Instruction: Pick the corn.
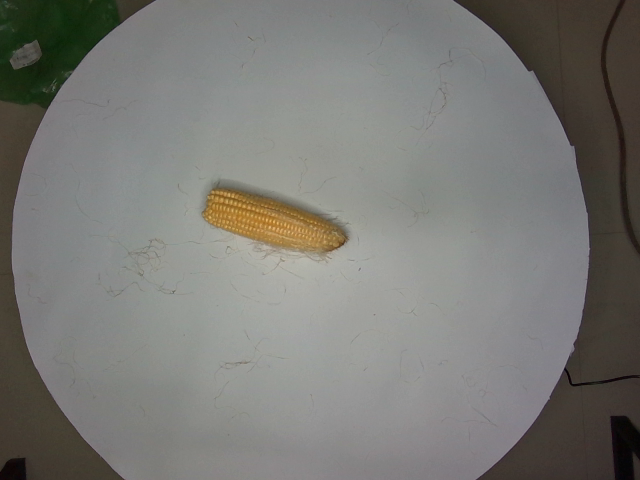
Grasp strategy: vertical